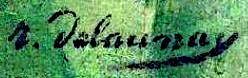
Signature of: robert delaunay